Question: What are the imaging findings?
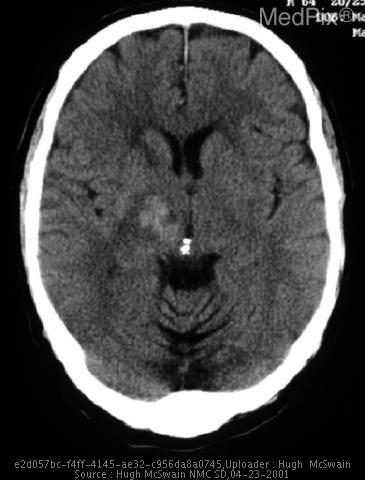
Answer: The imaging shows Hemorrhage of the putamen with local edema and mass effect. Increased attenuation in the right basal ganglia is consistent with hemorrhagic stroke..